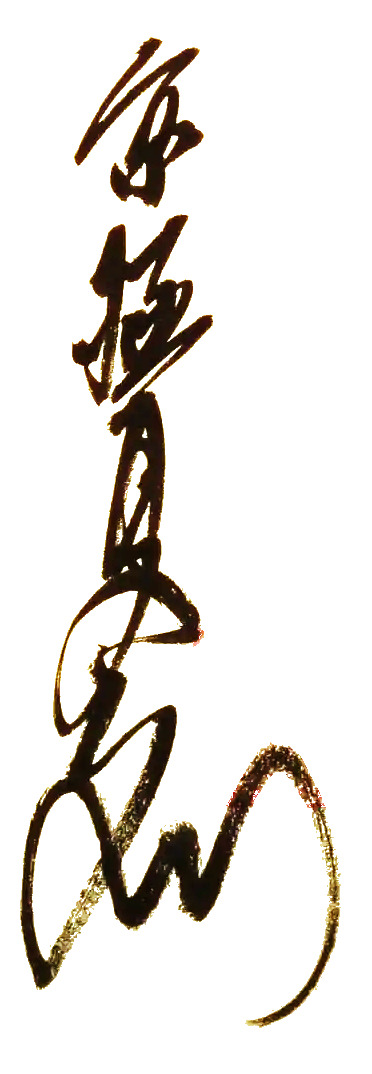
Signature of: natsuhiko kyōgoku